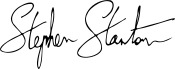
Signature of: stephen stanton